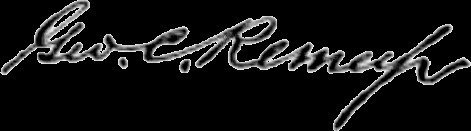
Signature of: george c remey